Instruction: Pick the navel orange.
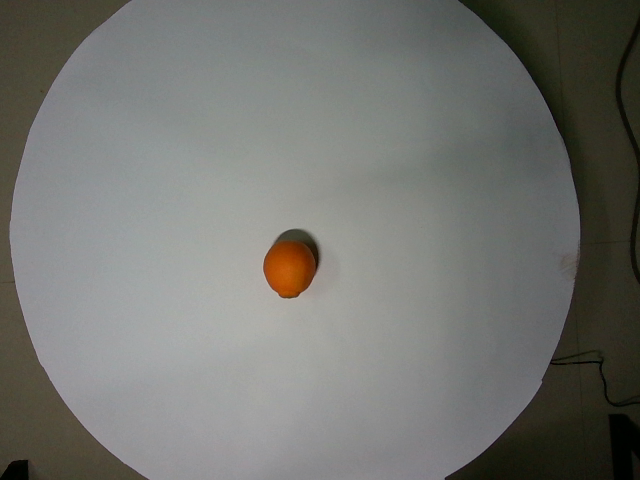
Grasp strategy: vertical